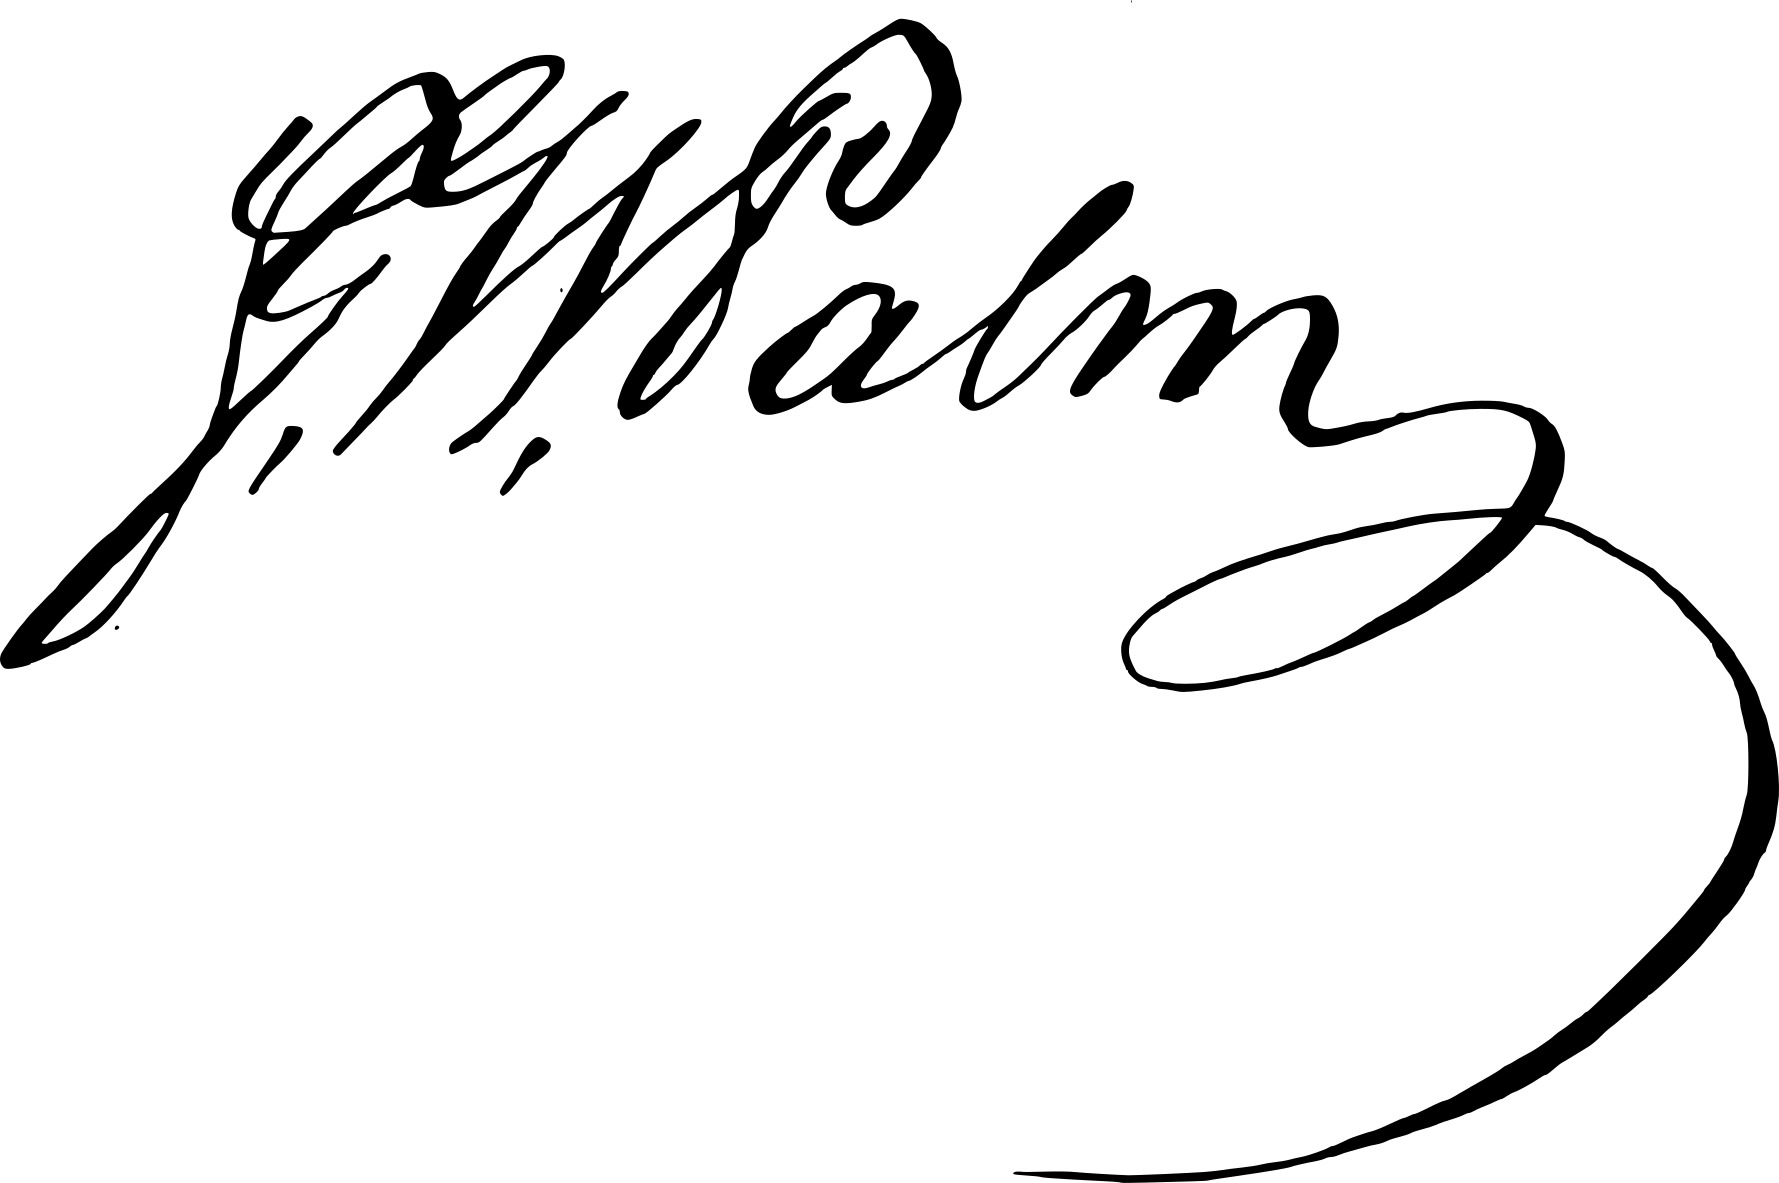
Signature of: gustaf wilhelm palm